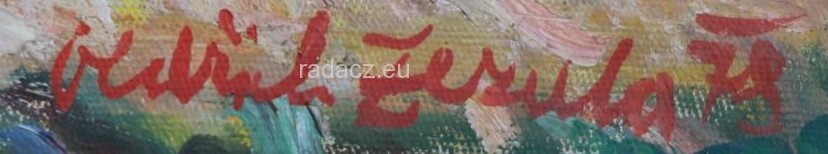
Signature of: oldřich zezula